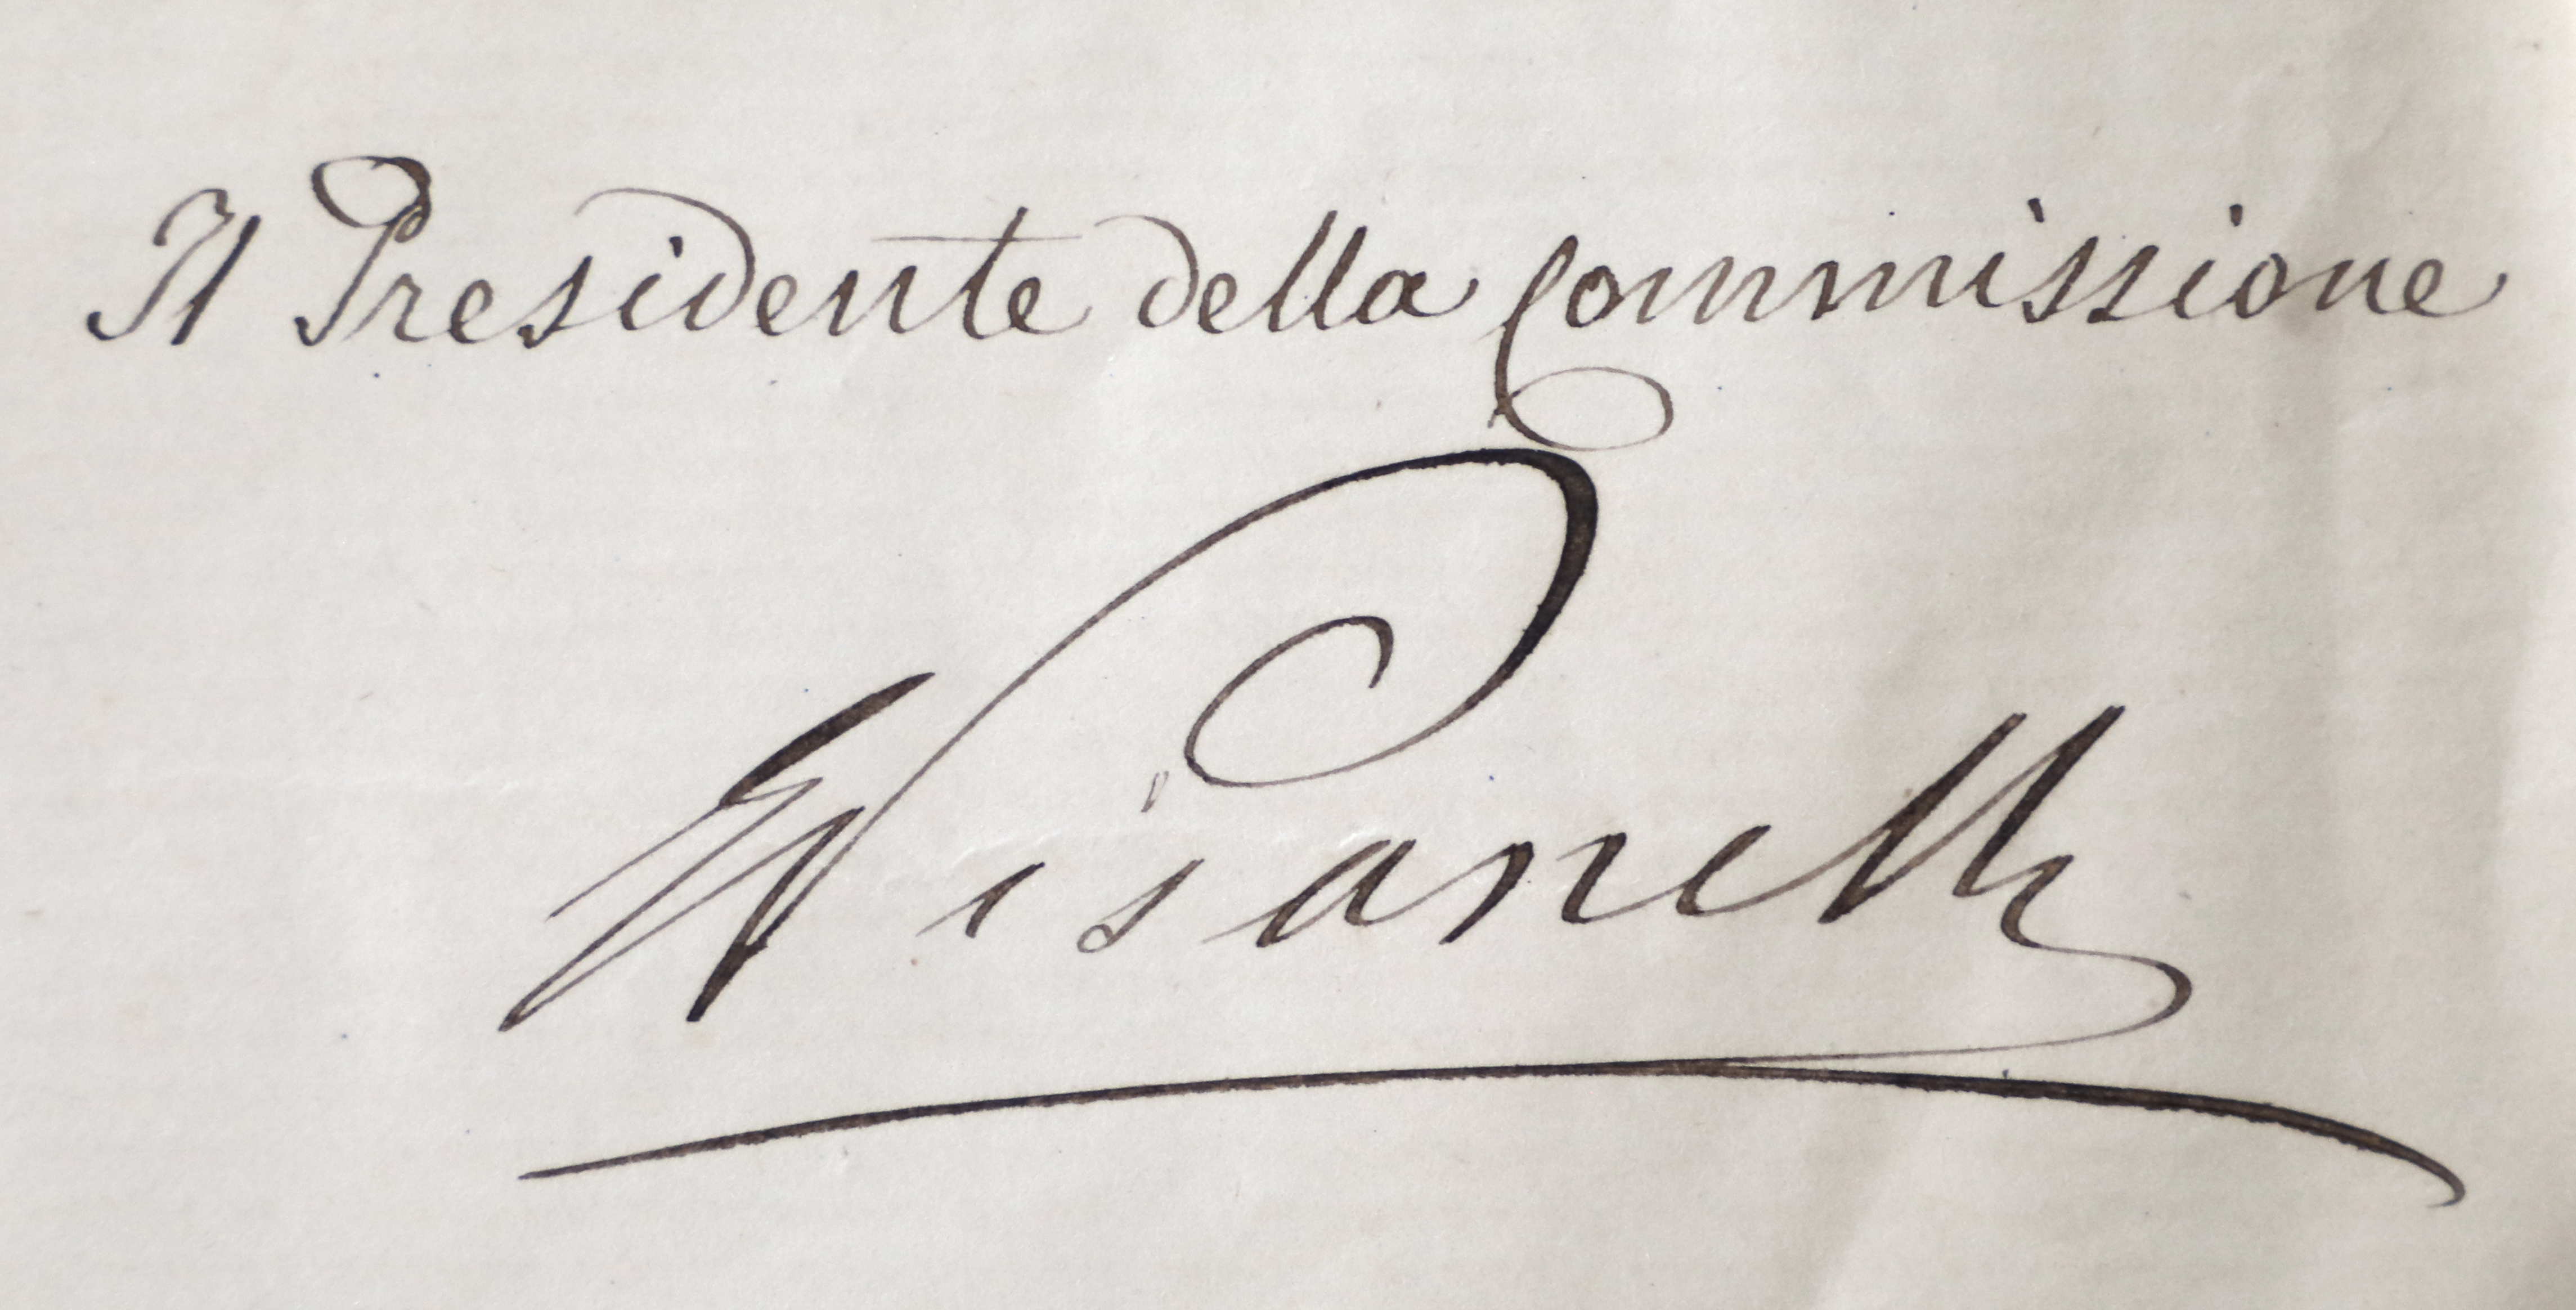
Signature of: giuseppe pisanelli